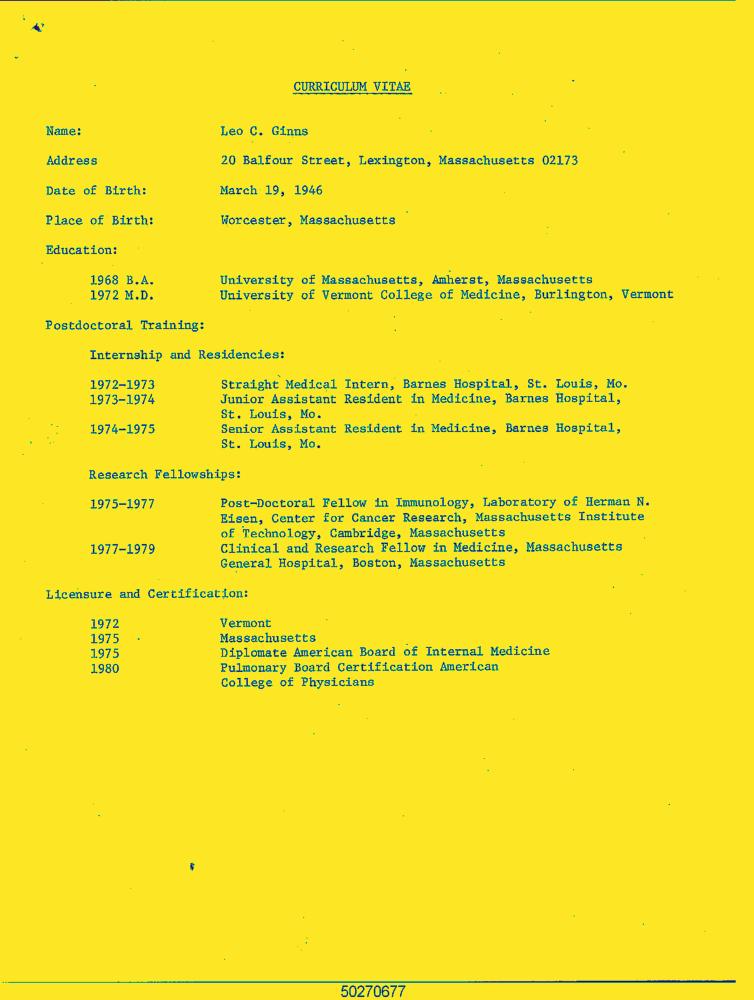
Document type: Resume-Doc